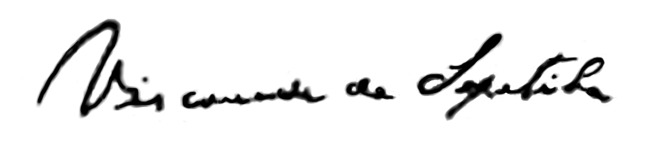
Signature of: aureliano coutinho viscount of sepetiba